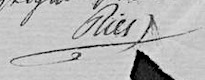
Signature of: franz anton ries